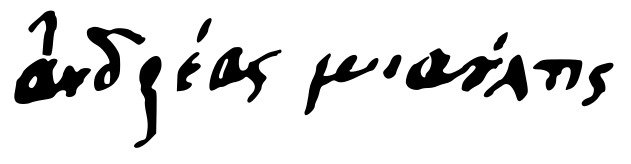
Signature of: andreas vokos miaoulis